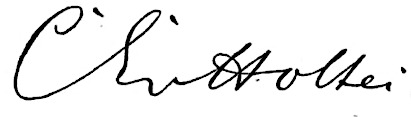
Signature of: karl eduard von holtei